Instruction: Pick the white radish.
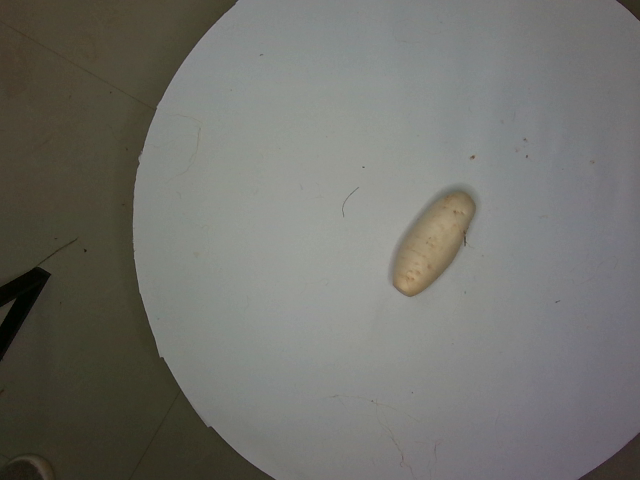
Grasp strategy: vertical